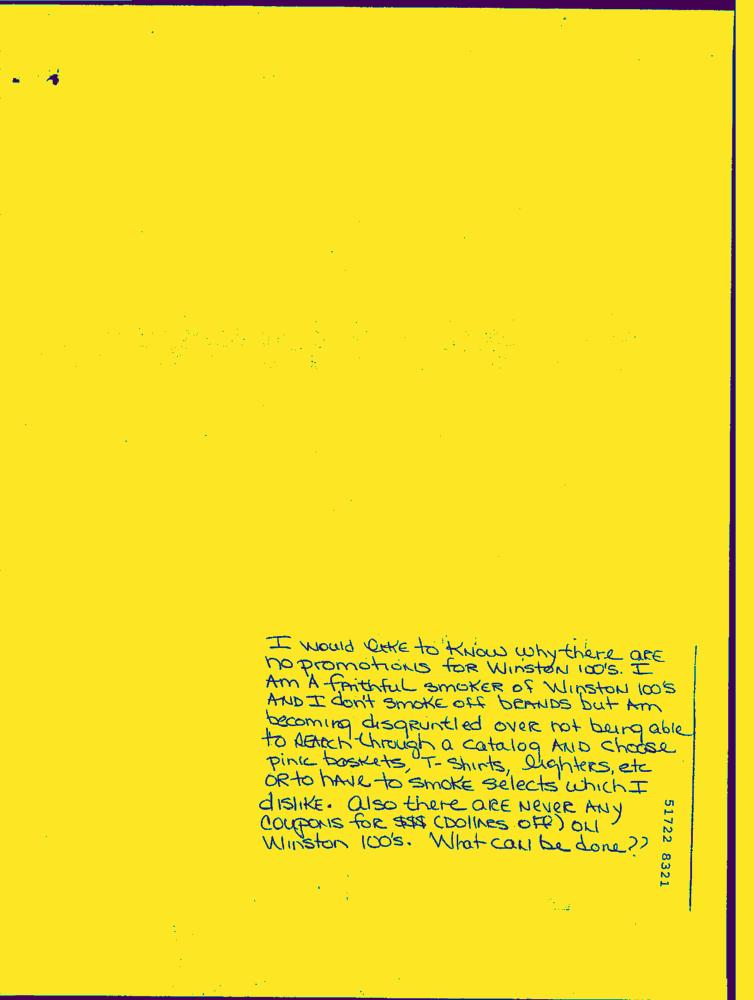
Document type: Hand-Written